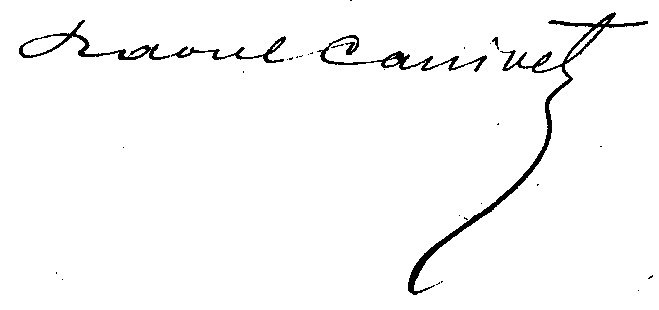
Signature of: raoul canivet